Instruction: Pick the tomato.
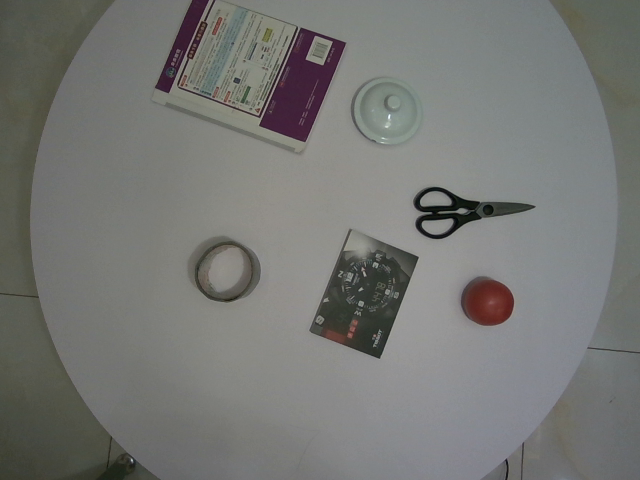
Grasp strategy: vertical